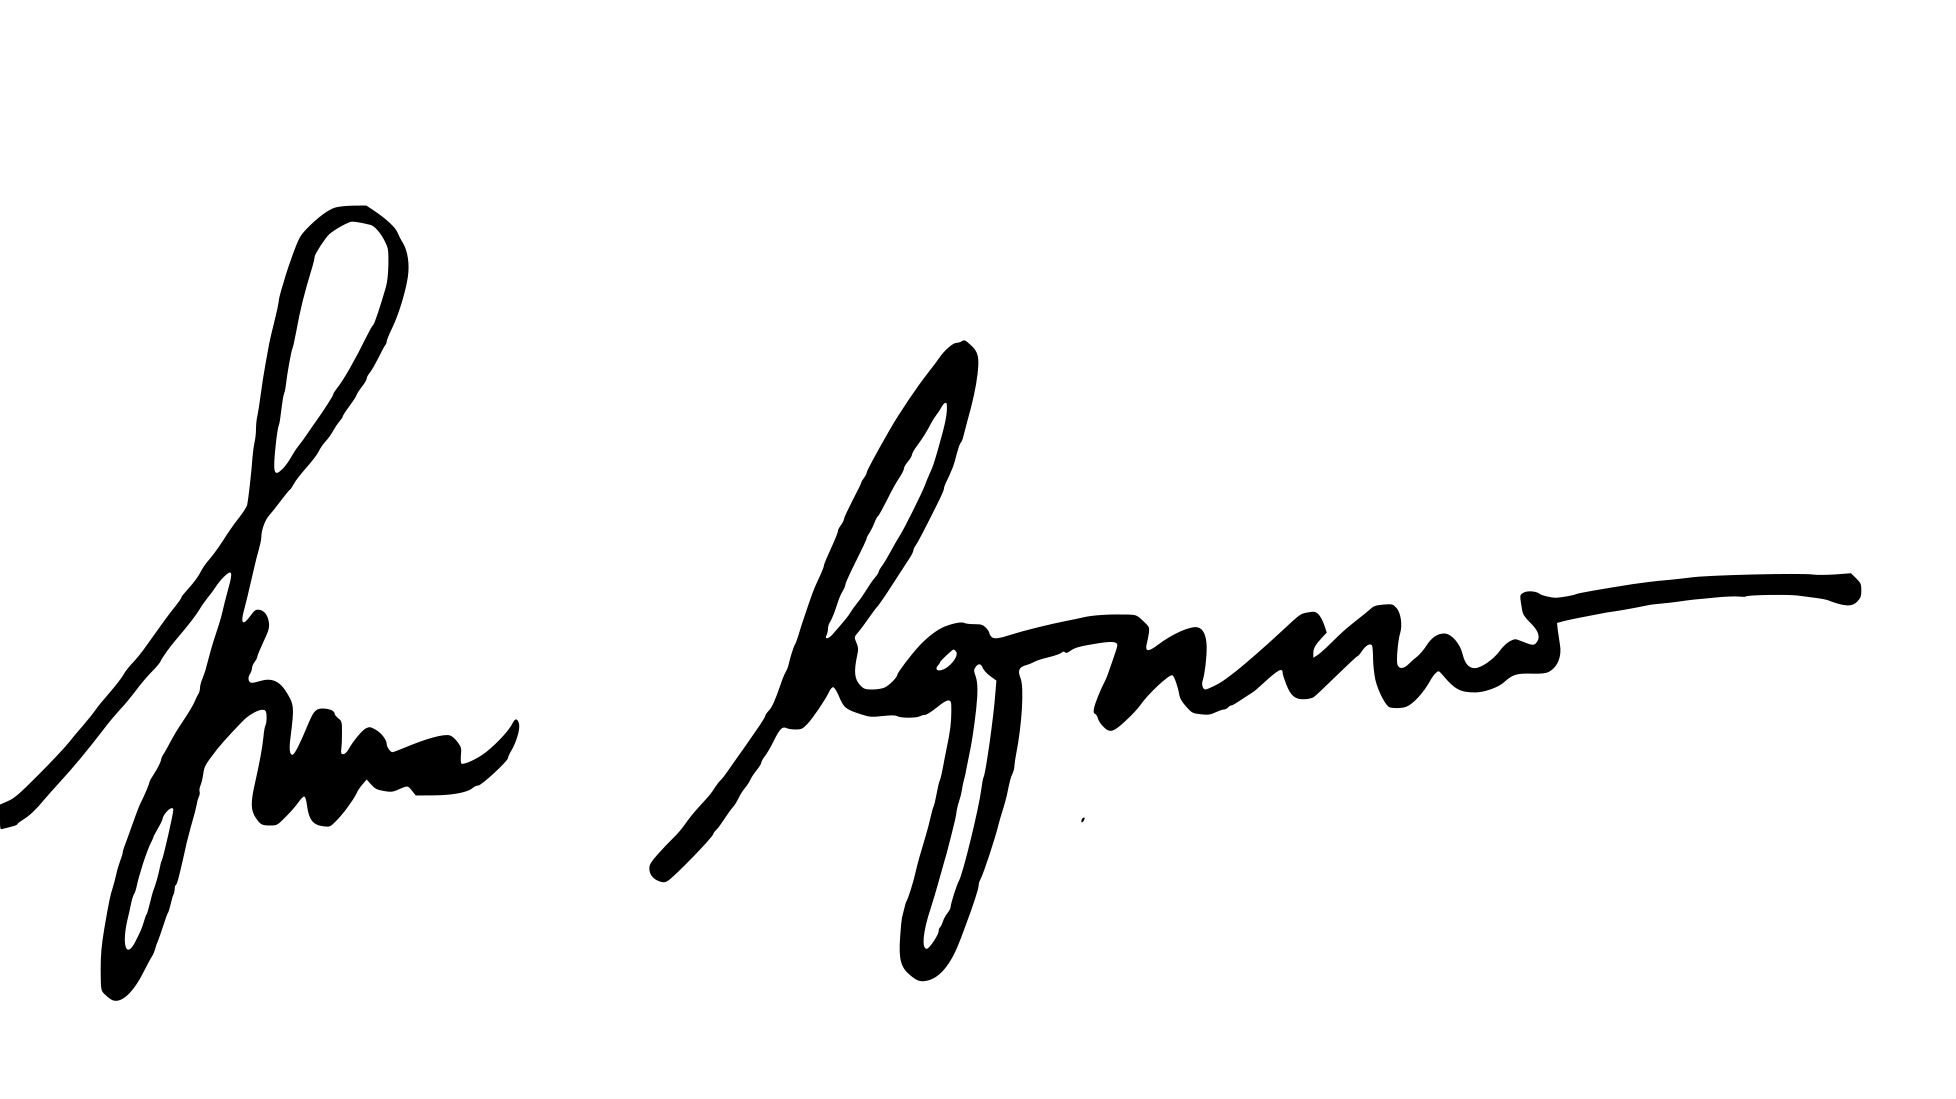
Signature of: kris aquino